Question: By what date must an appeal be filed according to the document?
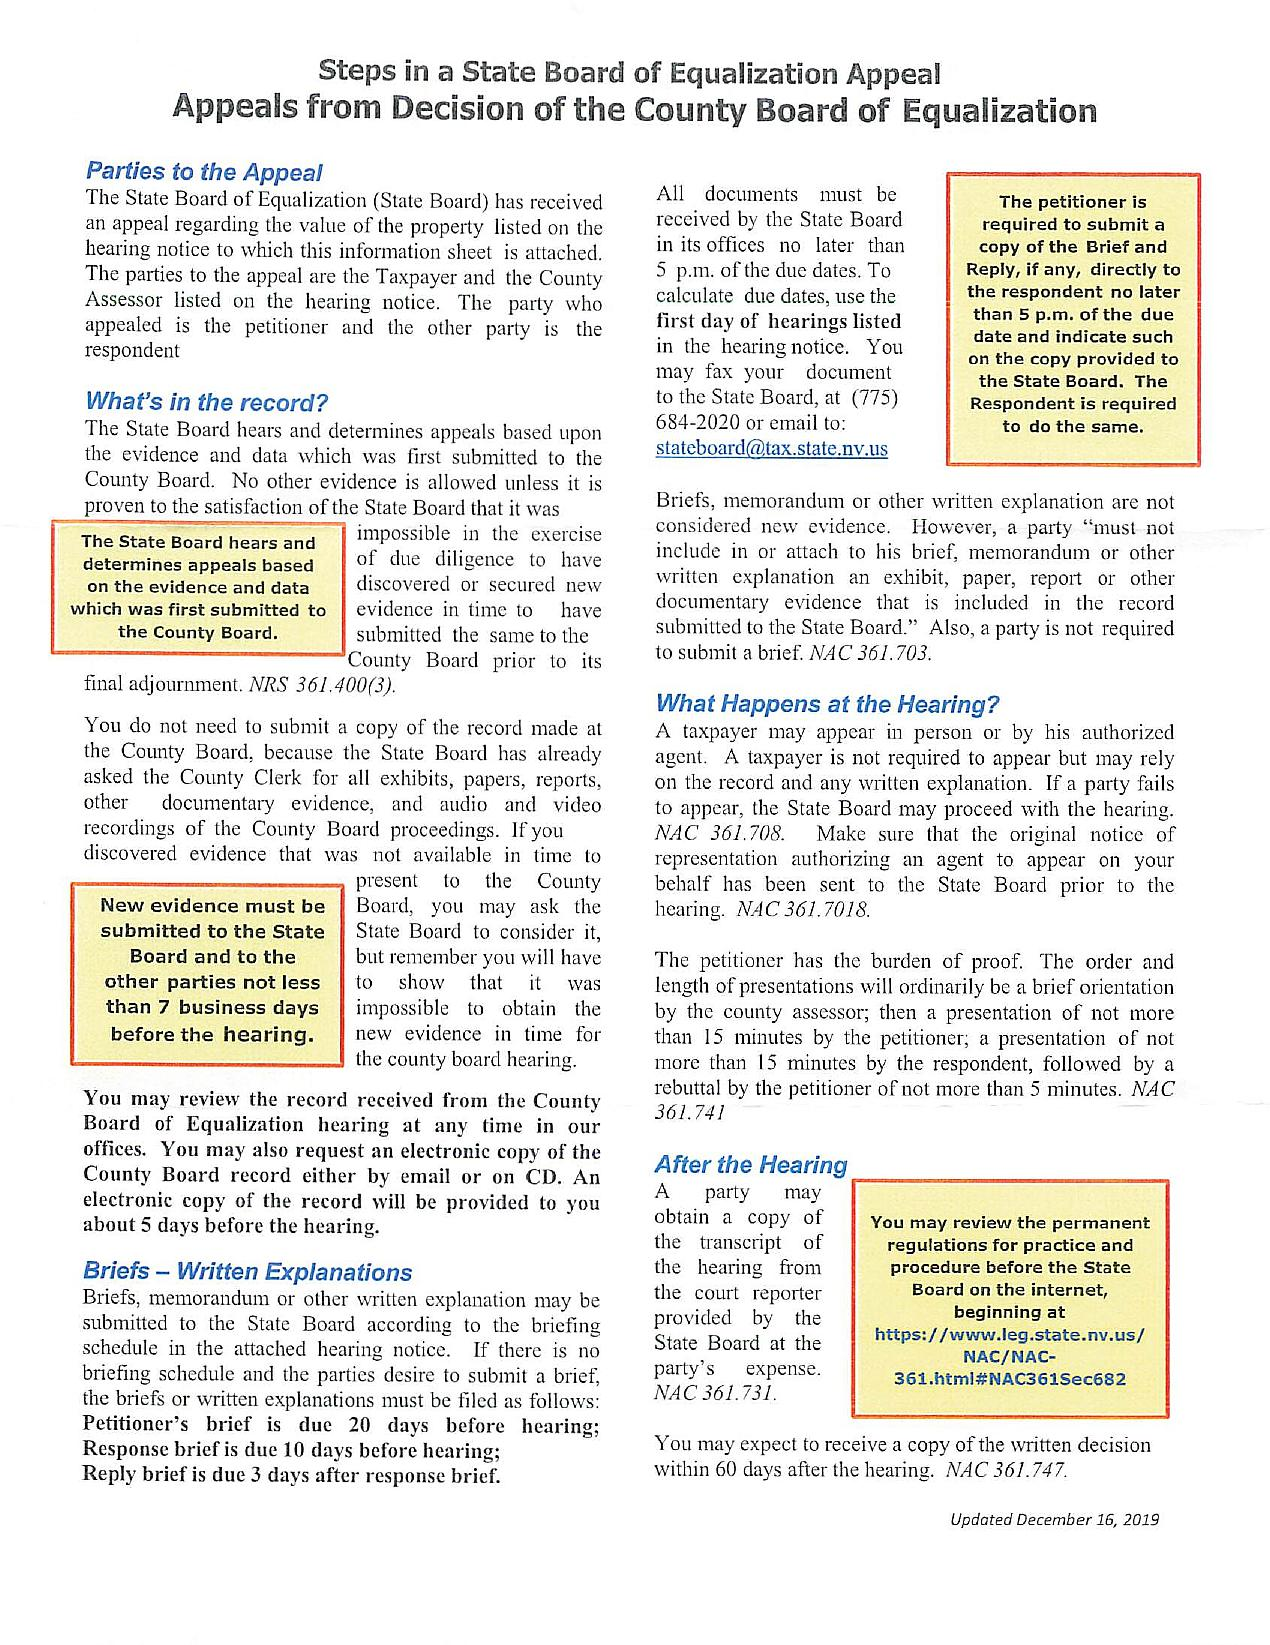
Answer: "5 p.m. of the due dates"